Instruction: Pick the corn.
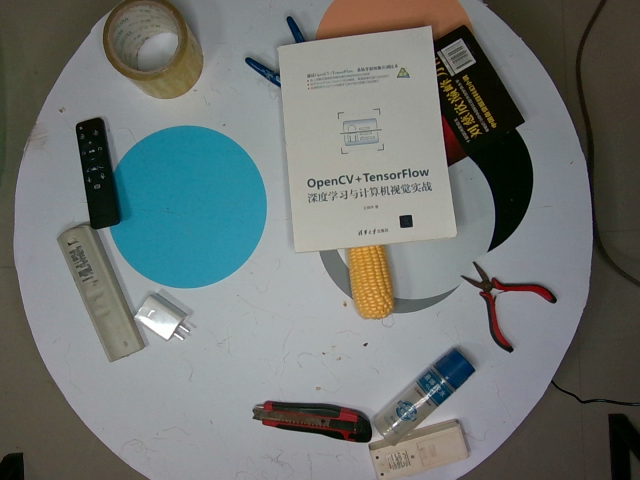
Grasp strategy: vertical